Question: What is the suspected problem?
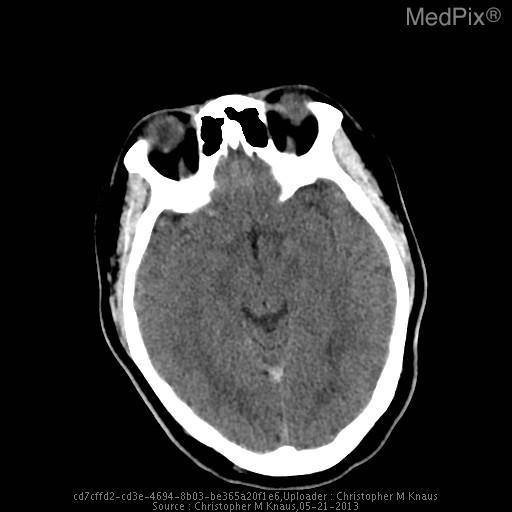
Answer: The findings suggest The vein of Galen, straight sinus, and dominant left transverse venous dural sinus are particularly hyperattenuating, and apparently prominent in caliber.

The superior sagittal sinus is notably less hyperattenuating and is normal in appearance.  The right transverse dural venous sinus is hypoplastic.

Gray/white matter discrimination is preserved.  There is no evidence for infarction or intracranial hemorrhage.  There are no brain masses or mass effect.  There is no hydrocephalus.

The skull is intact.  The partially imaged aerated portions of the skull base are free of significant effusions..

Impression: The vein of Galen, straight sinus, and dominant left transverse venous dural sinus are all particularly hyperattenuating and apparently prominent in caliber, all very concerning for thrombosis.. The vein of Galen, straight sinus, and dominant left transverse
venous dural sinus are all particularly hyperattenuating and apparently prominent in caliber.. The patient might have a history of 17 yo girl presents with left sided facial weakness and numbness and the worst headache of her life that is rated 10/10.  The headache has been progressive for about 24 hours.  She has a history of migraine, but the patient states that her current headache does not feel like her typical migraine headache..